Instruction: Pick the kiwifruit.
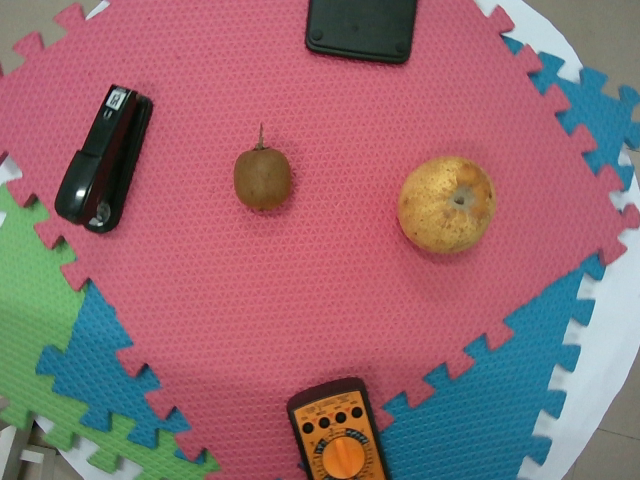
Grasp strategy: vertical